Question: Describe the condition in detail:
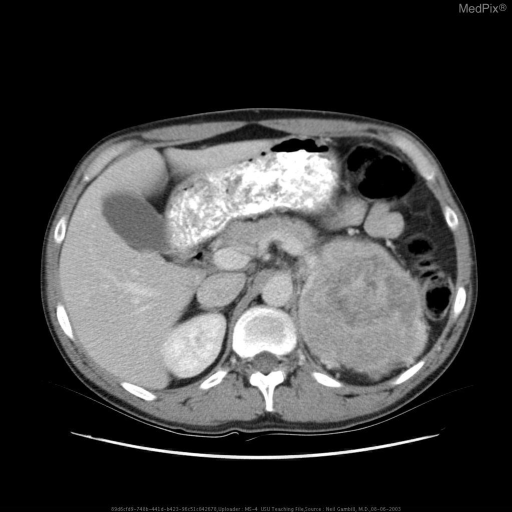
Answer: The disease is discussed as: Pheochromocytoma is a rare cause of hypertension, accounting for about .2% of hypertension.  The classic presentation involves the triad of episodic headache, sweating, and tachycardia.  It is occasionally discovered incidentally on CT or MRI in 10% of patients.  In fact, this tumor is often known as the 10% tumor because 10% are familial, 10% are bilateral, 10% occur in children, and 10% are malignant.     It is associated with familial disorders such as multiple endocrine neoplasia (MEN) type II and in von Hippel-Lindau, therefore a family history and test for other associated abnormalities should be performed.  The diagnosis is typically confirmed by measuring elevated plasma and urinary catecholamines and their metabolites and from radiographic tests.   Treatment is primarily surgical with extirpation after the patient has been appropriately medically prepared, typically with a regimen of 10-14 days of alpha blockade.  Beta blockade may be added after adequate alpha blockade.  Hypertensive crises are typically treated with nitroprusside or phentolamine.  Surgery has a high morbidity rate of 40% and a mortality rate of 1-2%.  The tumor pathology often does not reveal if the tumor is malignant or benign.  Metastasis are required to demonstrate malignancy.  If the tumor is malignant then the primary treatment is surgical excision of metastasis with palliative chemotherapy.